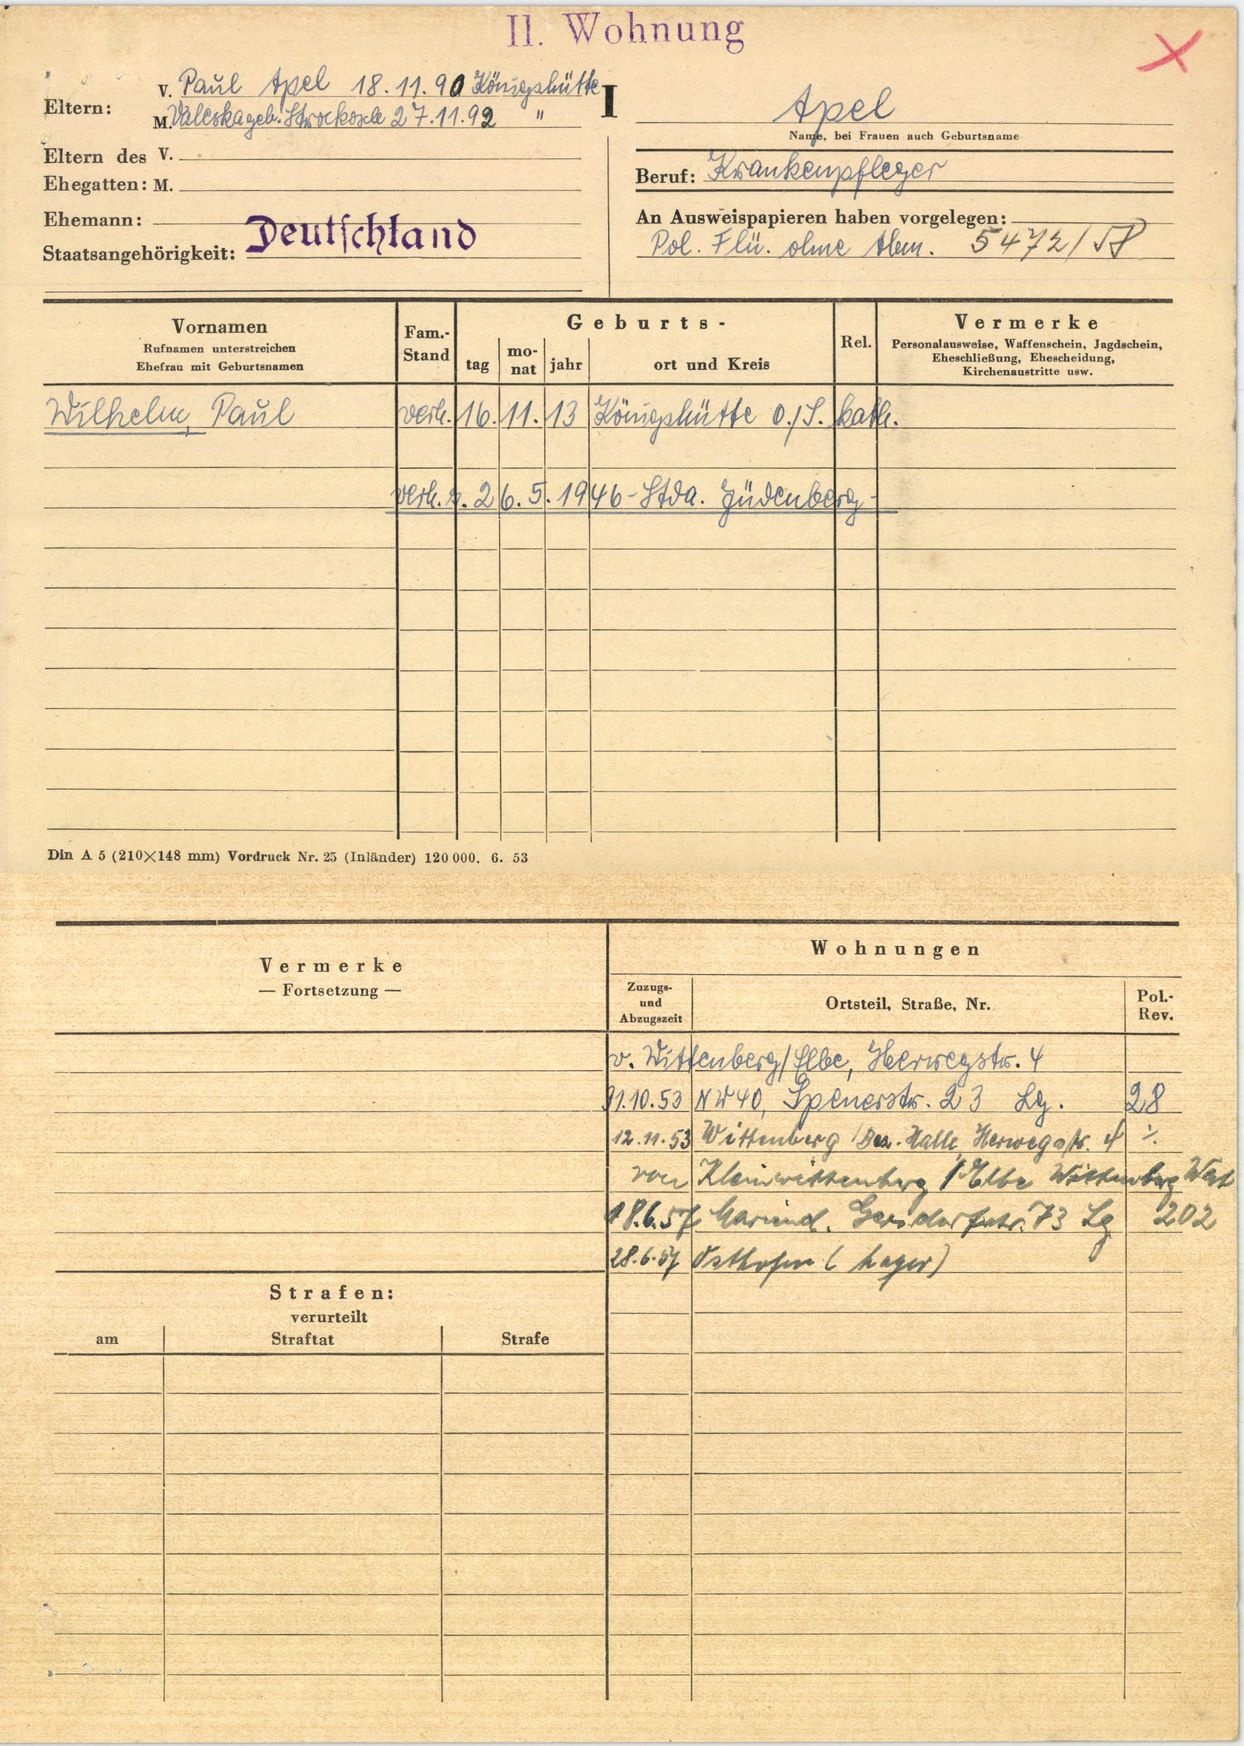
Apel